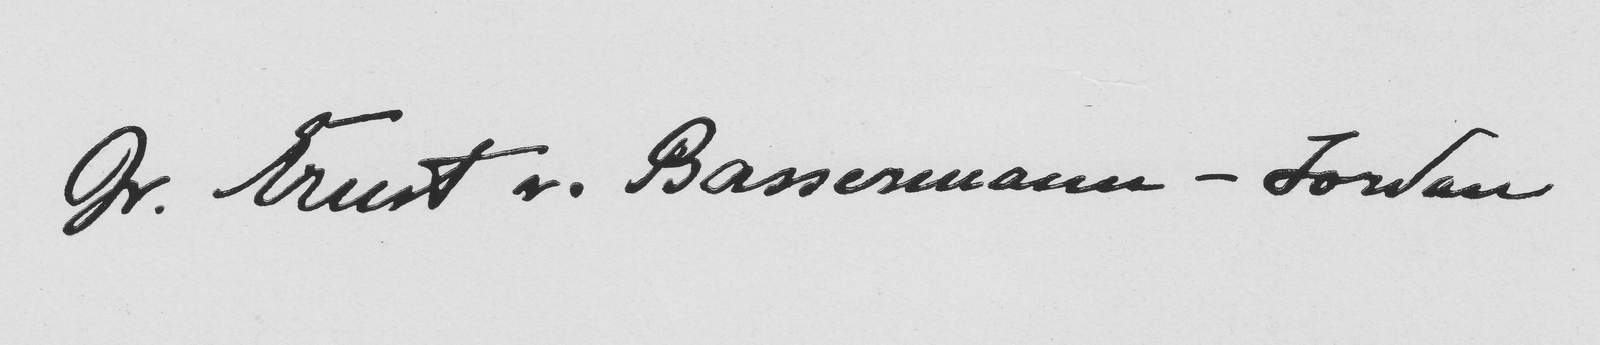
Signature of: ernst von bassermann jordan